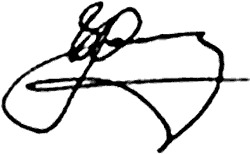
Signature of: vitaliy khomutynnik